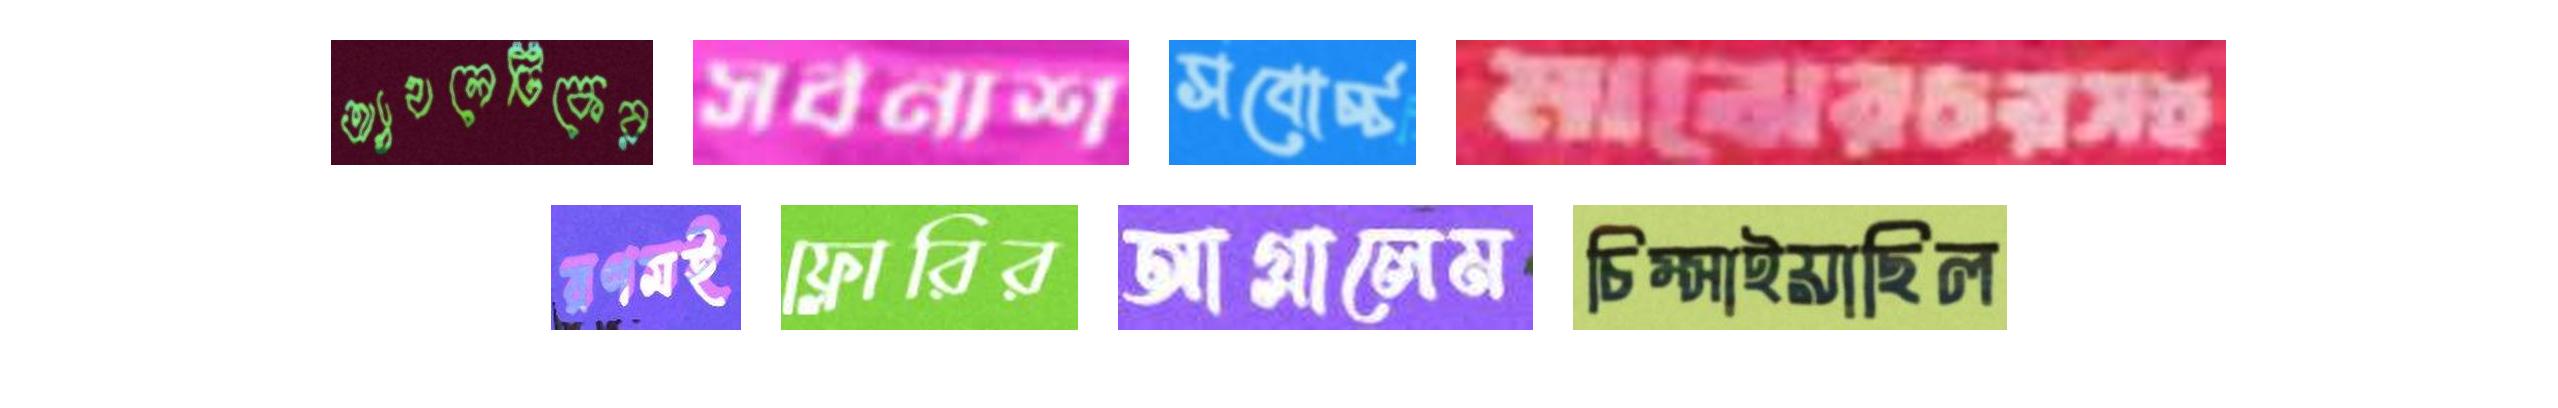
অ্যাথলেটিকের সর্বনাশ সবোর্চ্চ মাঝেরচরসহ
রণমই ফ্লোরির আগ্‌লালেম চিম্‌সাইয়াছিল